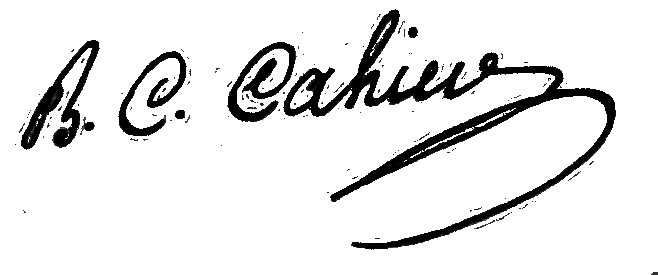
Signature of: bon claude cahier de gerville